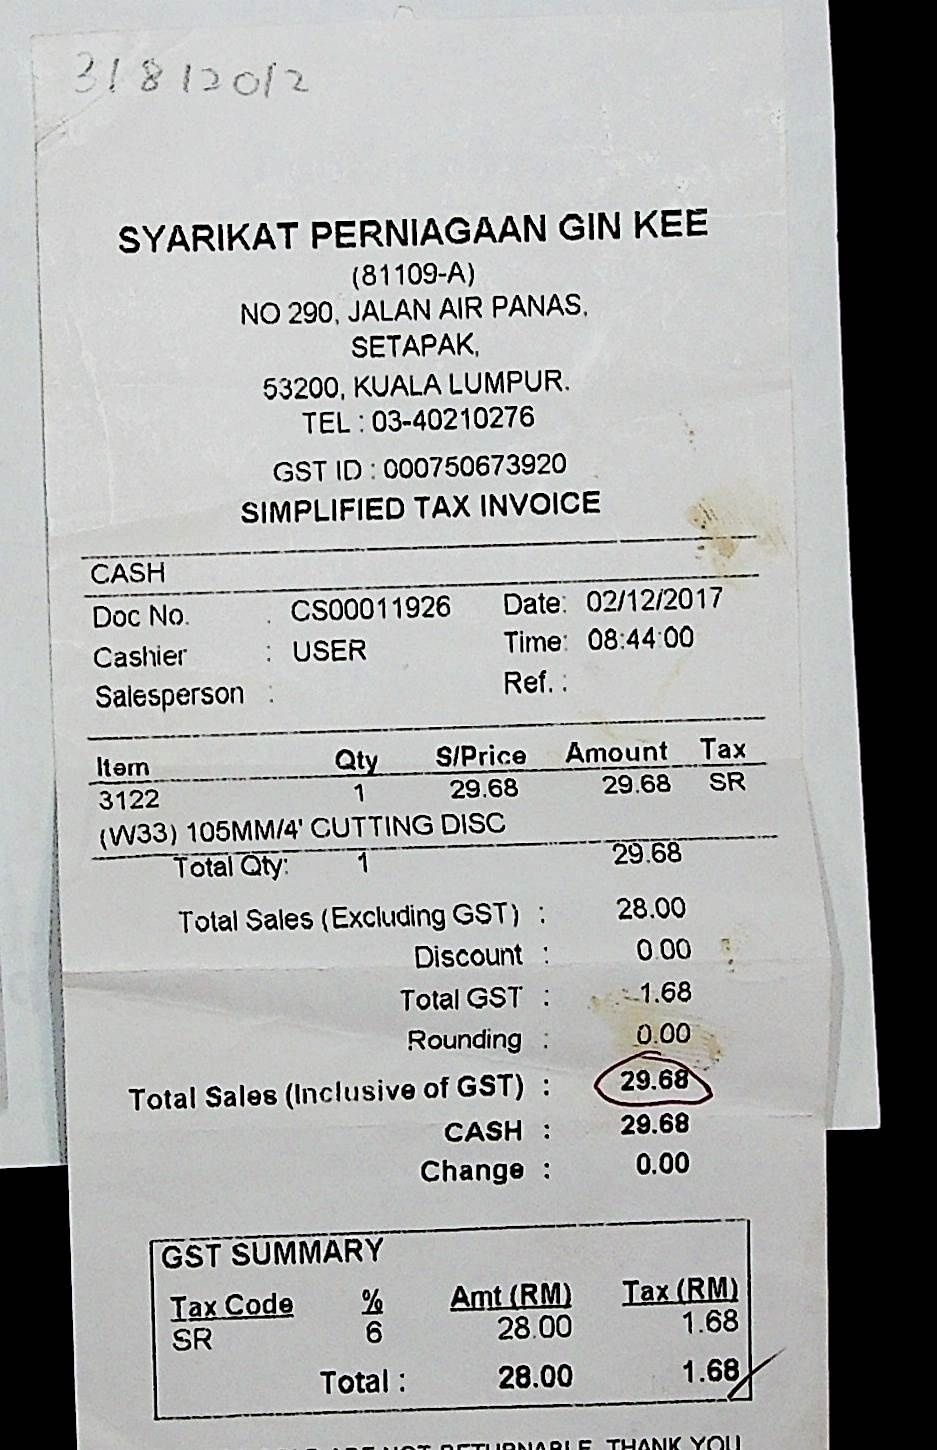
SYARIKAT PERNIAGAAN GIN KEE
(81109-A)
NO 290, JALAN AIR PANAS.
SETAPAK,
53200, KUALA LUMPUR,
TEL: 03-40210276
SIMPLIFIED TAX INVOICE
CASH
DOC NO.
: CS00011926
DATE: 02/12/2017
CASHIER
: USER
TIME: 08:44:00
SALEPERSON:
REF.:
ITEM
QTY
S/PRICE
AMOUNT
TAX
3122
1
29.68
29.68
SR
(W33) 105MM/4' CUTTING DISC
TOTAL QTY:
1
29.68
TOTAL SALES (EXCLUDING GST) :
28.00
DISCOUNT :
0.00
TOTAL GST :
1.68
ROUNDING :
0.00
TOTAL SALES(INCLUSIVE OF GST) :
29.68
CASH :
29.68
CHANGE :
0.00
GST SUMMARY
TAX CODE
%
AMT(RM)
TAX(RM)
SR
6
28.00
1.68
TOTAL:
28.00
1.68
GST ID : 000750673920